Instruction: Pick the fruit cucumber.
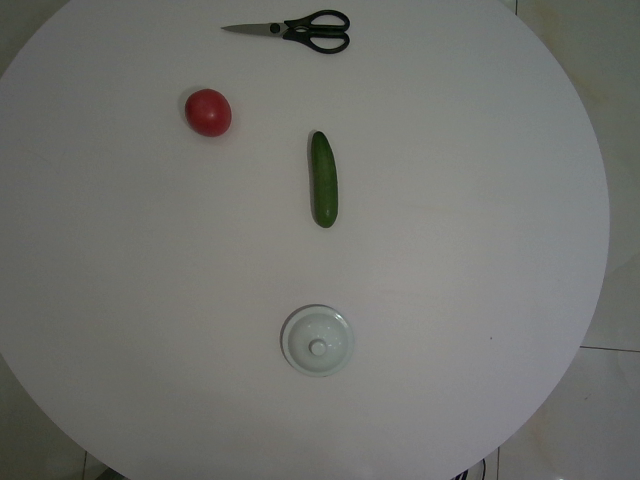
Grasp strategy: vertical